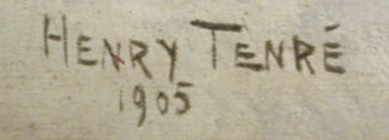
Signature of: henry tenré